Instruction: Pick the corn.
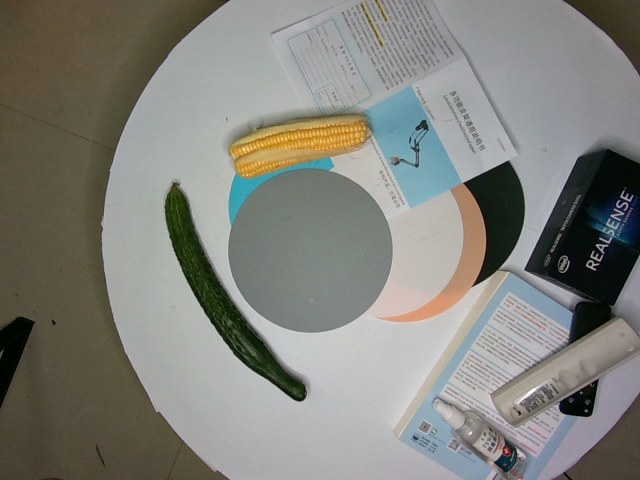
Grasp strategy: vertical